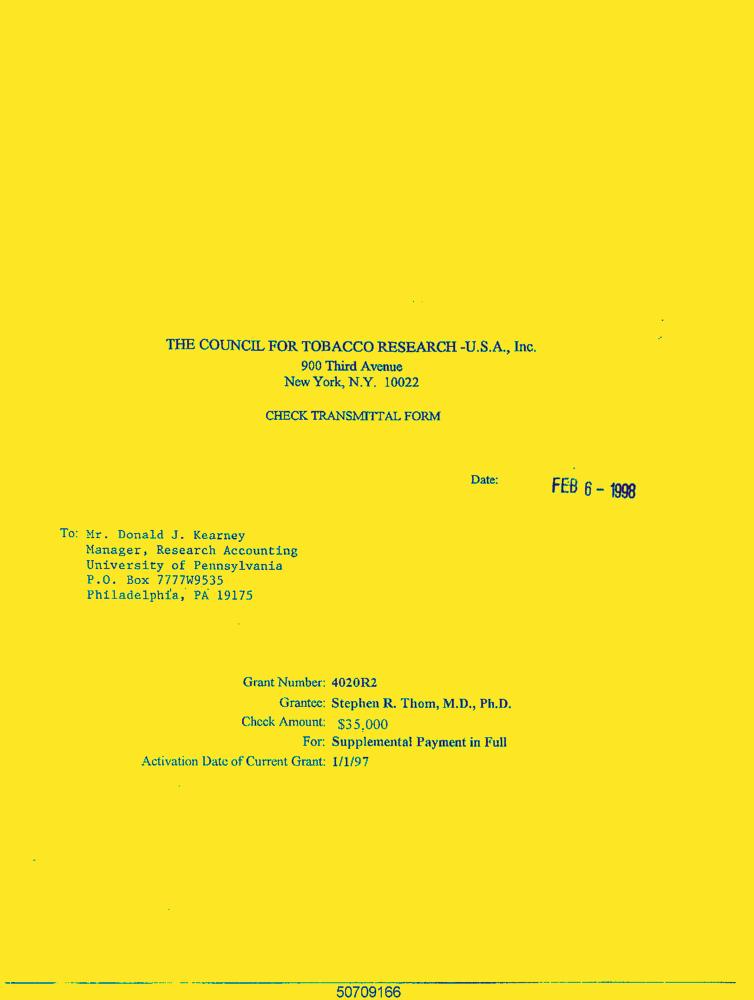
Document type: Letter-Doc